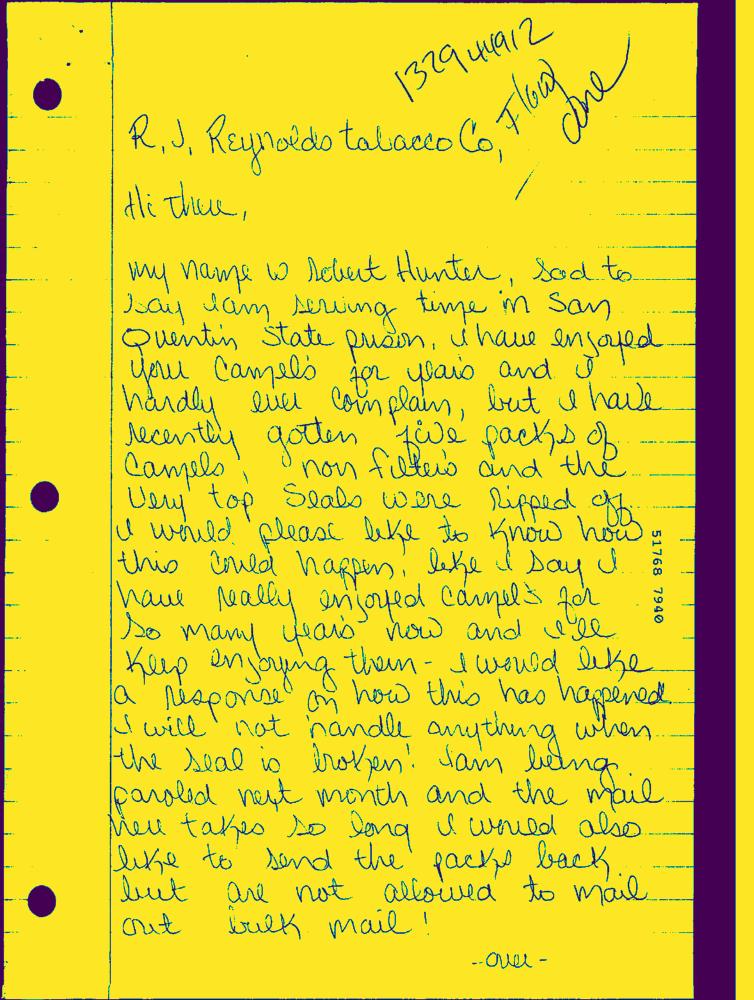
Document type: Hand-Written